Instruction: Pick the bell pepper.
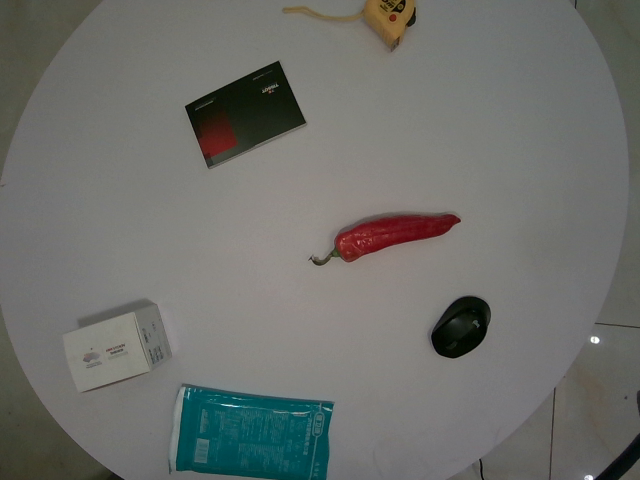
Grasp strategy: vertical